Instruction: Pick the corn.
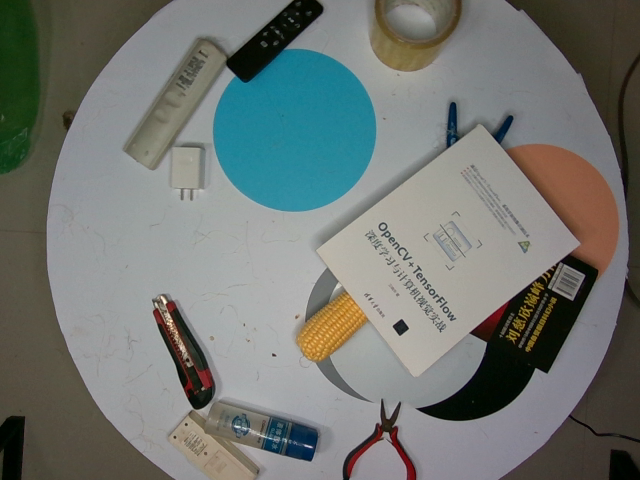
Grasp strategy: vertical